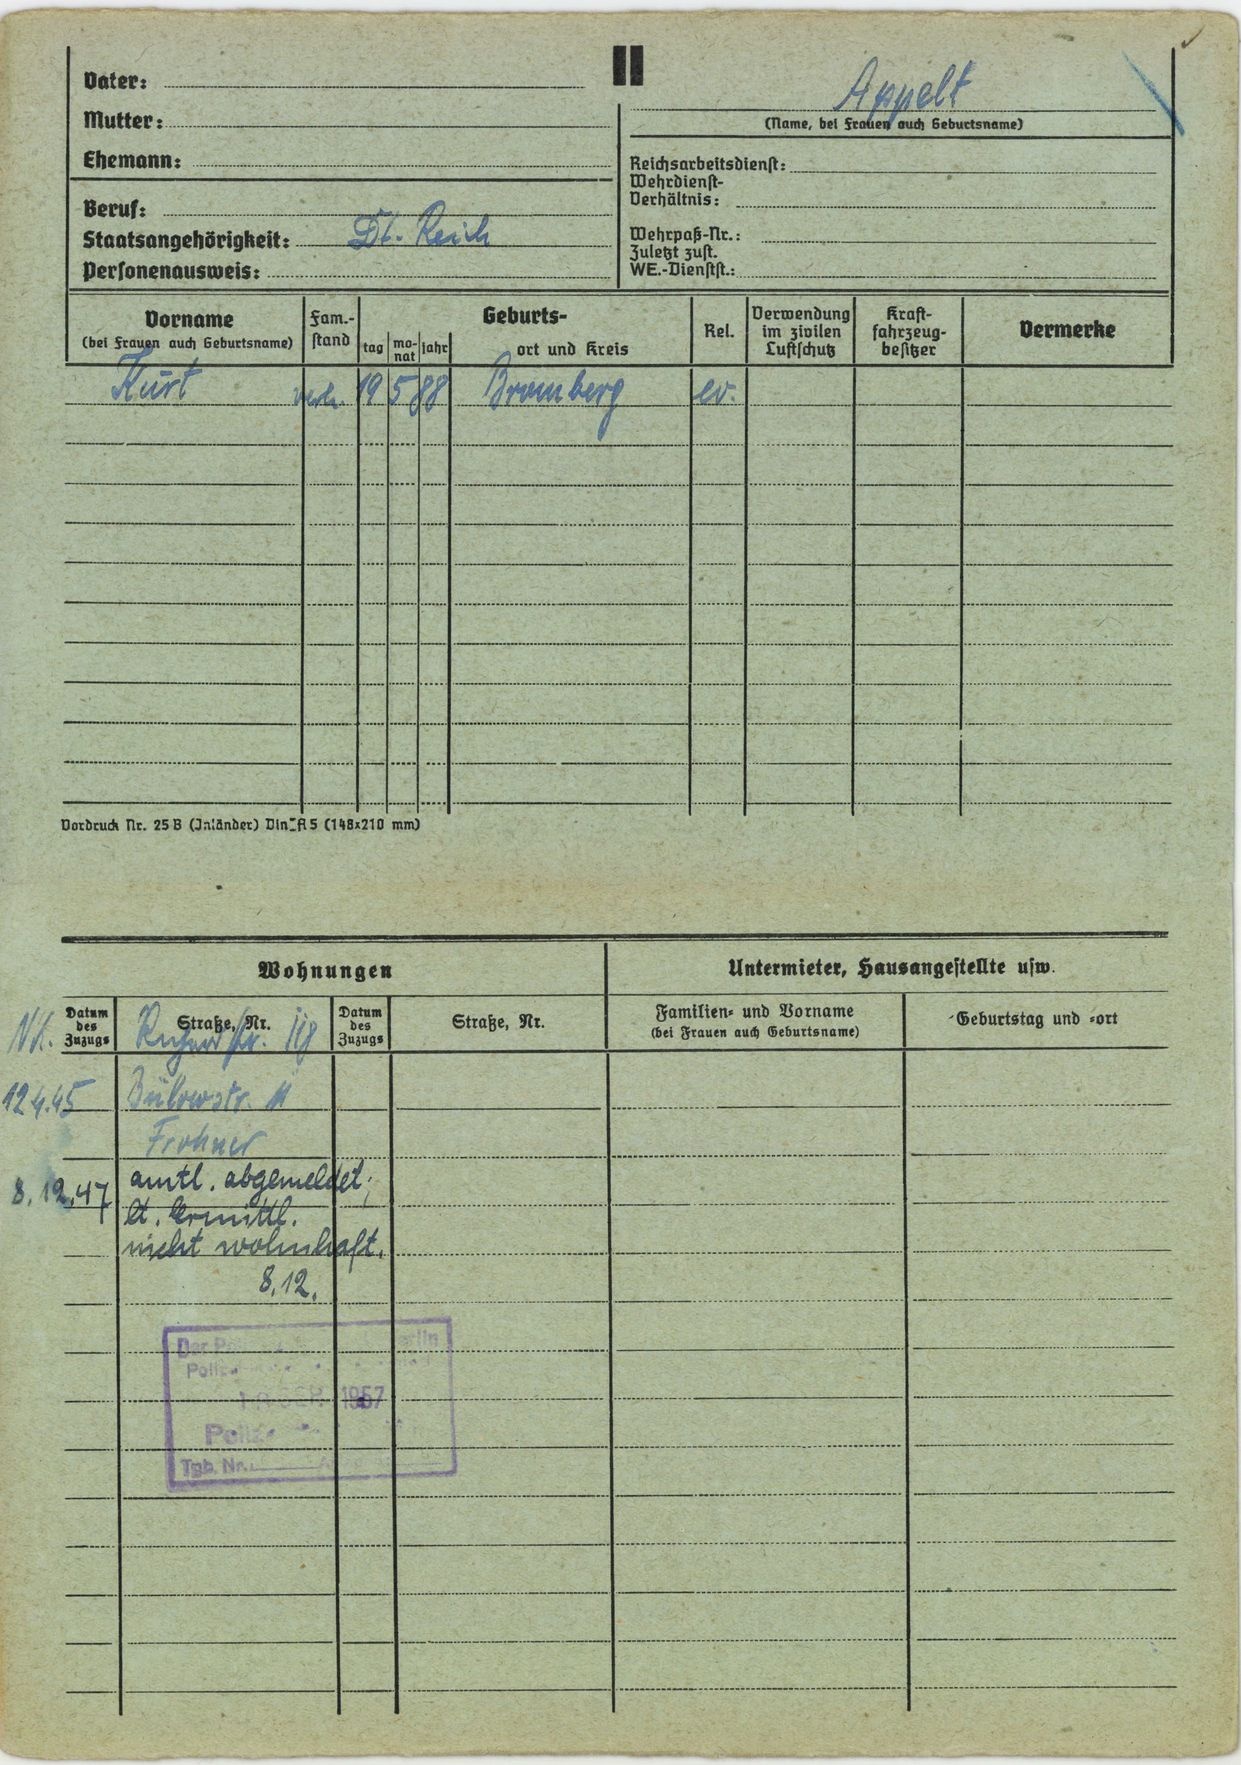
Appelt